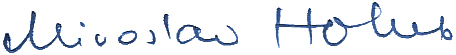
Signature of: miroslav holub